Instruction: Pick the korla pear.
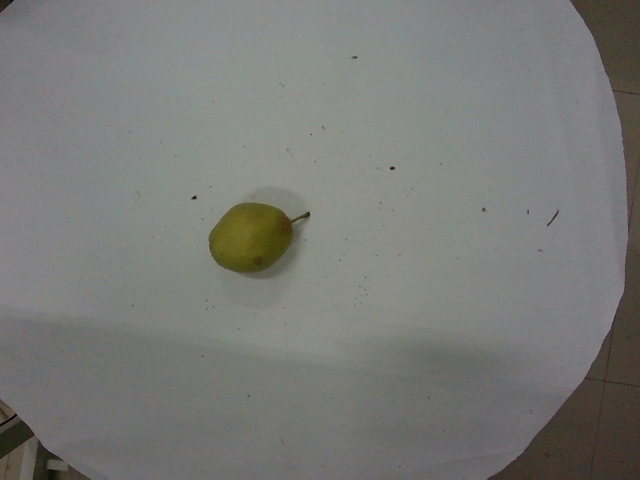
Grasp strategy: vertical